Question: What appears to be the issue?
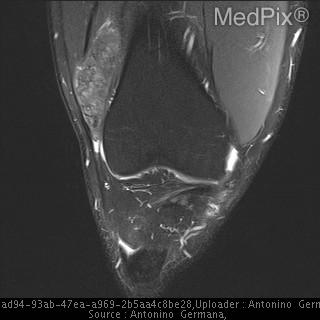
Answer: The findings suggest There is no evidence of bone marrow abnormality.  A small joint
effusion is present.  A large nodular mass is seen adjacent to the lateral superior patella with isointense signal on T1 and heterogeneous signal on T2 measuring approximately 5.2 x 1.8 x 6 cm. Smaller similar masses are present at the femoropopliteal insertion site, within the femoral notch and at the base of the Hoffa's fat pad just anterior to the anteromedial tibia.

The PCL appears thickened but intact.  The ACL, menisci, and collateral
ligament complexes are unremarkable.  Full thickness fissuring is present in the medial trochlea cartilage.. A large nodular mass is seen adjacent to the lateral
superior patella with heterogeneous signal on
T2.. The patient might have a history of 40 year old male with history of gout presents with chronic knee pain for 5 months..